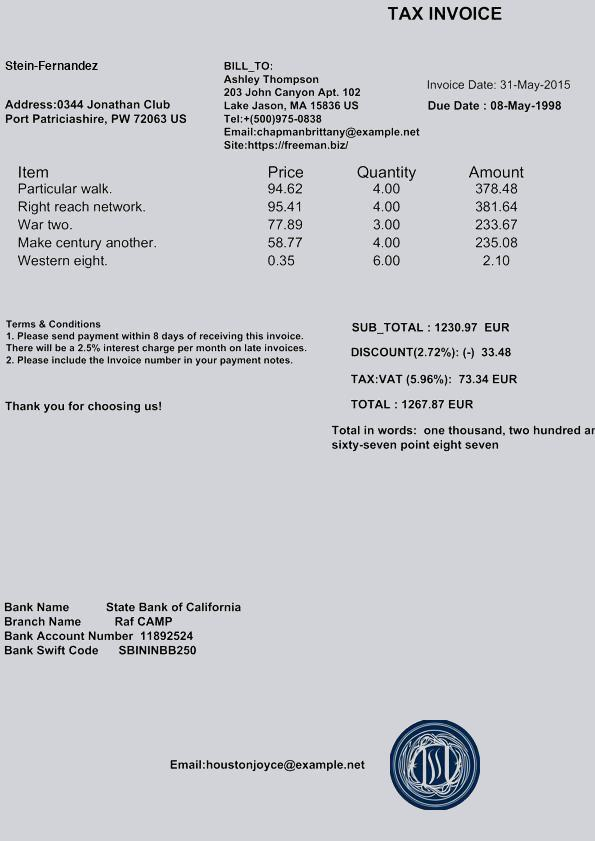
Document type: Invoice